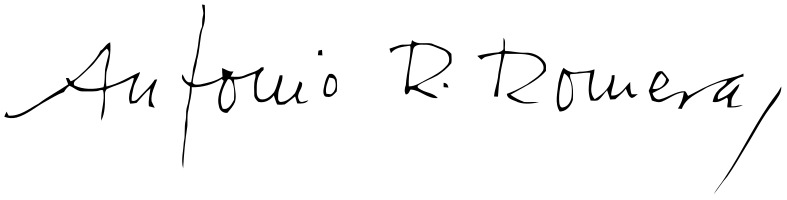
Signature of: antonio rodríguez romera